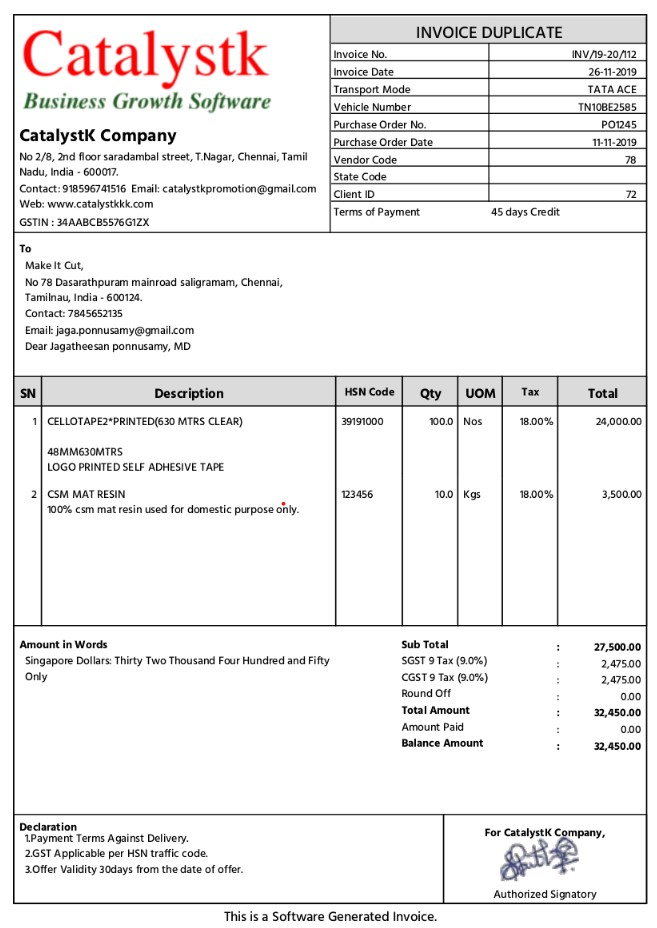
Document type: Invoice